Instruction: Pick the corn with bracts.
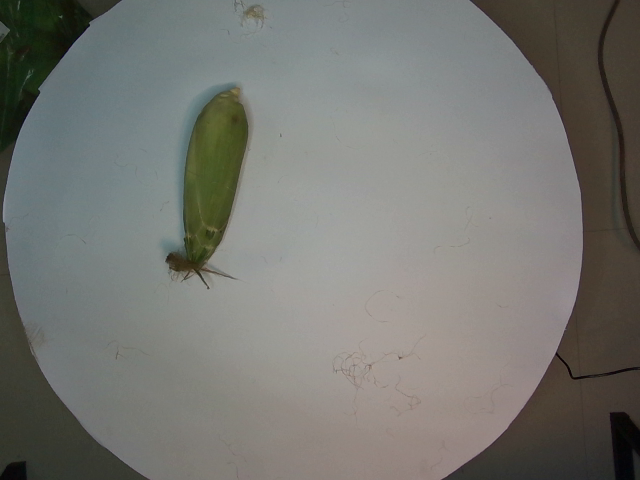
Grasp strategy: vertical